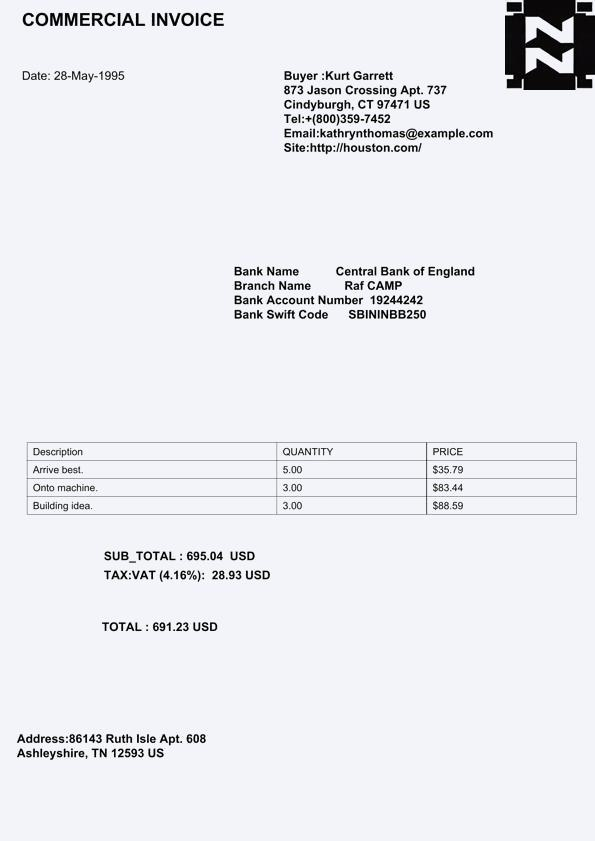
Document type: Invoice